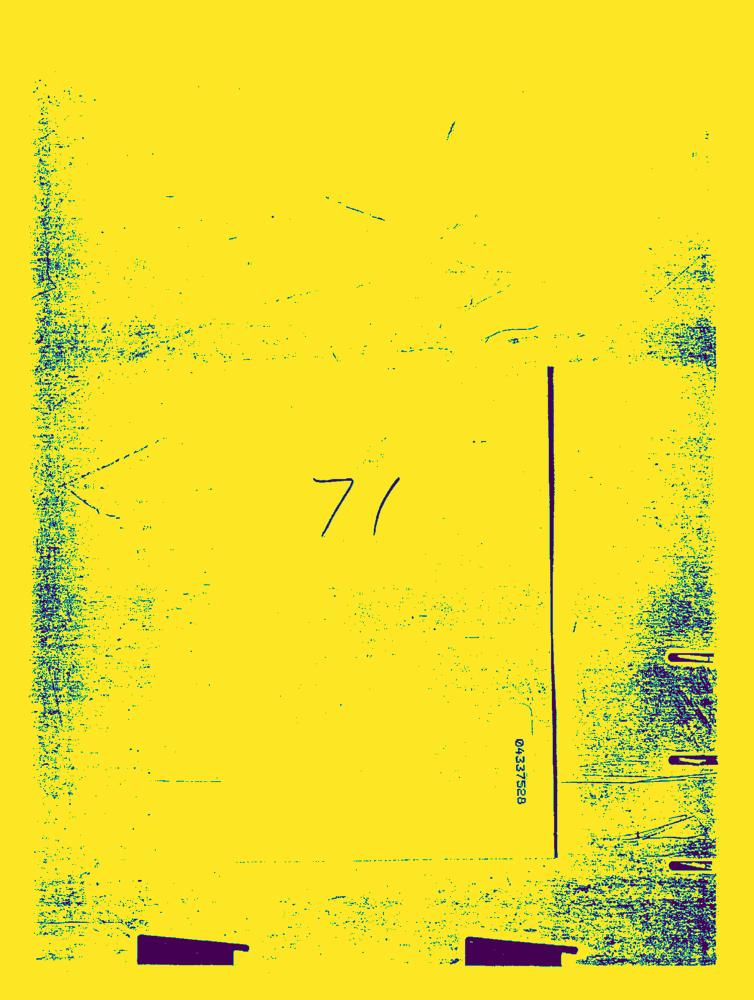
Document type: AD